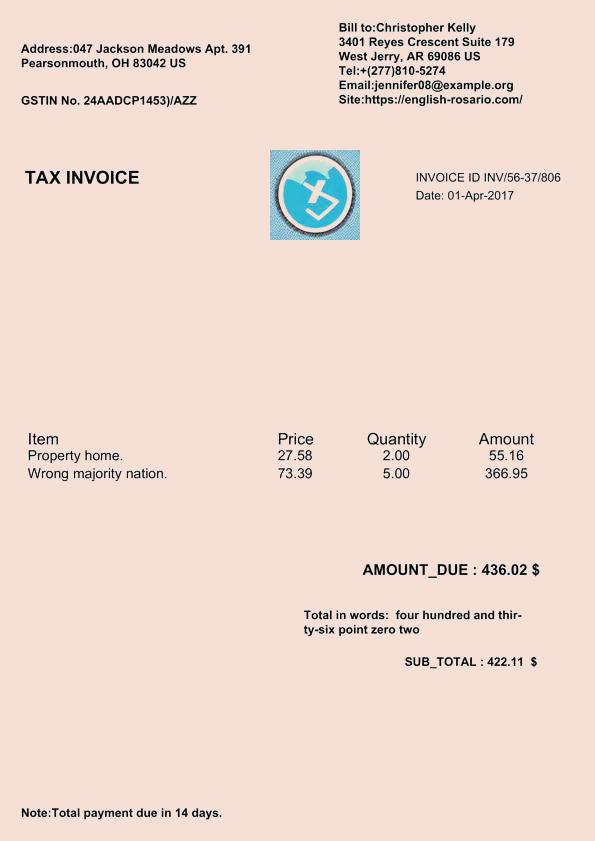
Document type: Invoice